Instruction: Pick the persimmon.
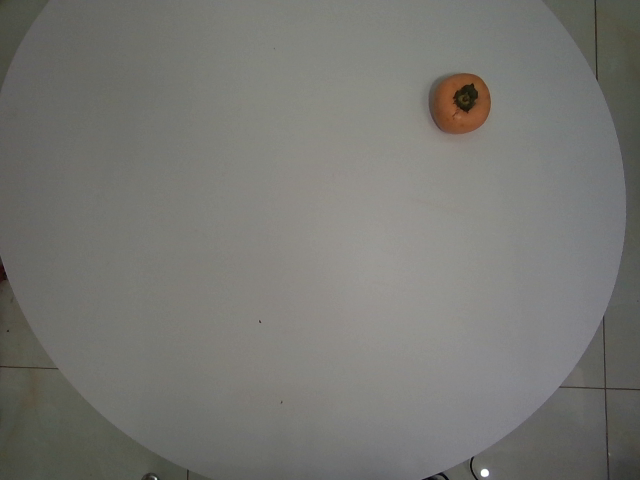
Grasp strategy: vertical